Question: Explain the disease:
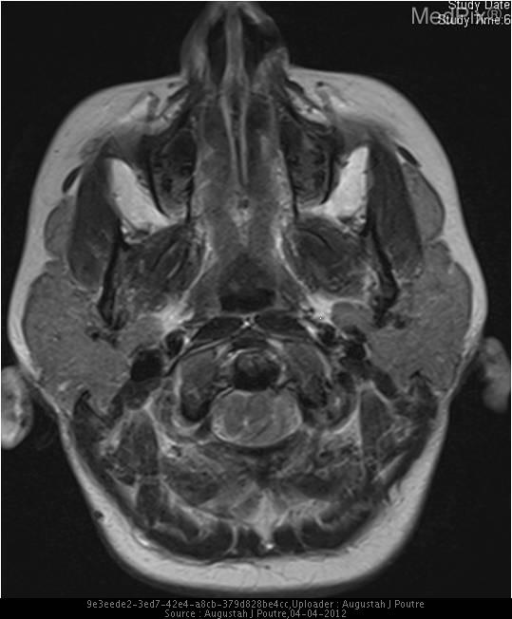
Answer: The disease is discussed as: The Chiari I formation (sometimes termed congenital tonsillar ectopia) that presents in adult patients is herniation of the cerebellar tonsils over 5mm below the line connecting the basion with the opisthion (the foramen magnum).  Several proposed causes are a small posterior fossa, disproportionate CSF absorption from subarachnoid spinal space, and cerebellar overgrowth.  It is commonly associated with syringohydromyelia 30-60% and hydrocephalus 20-25%.  Other associated defects include basilar invagination (25-50%), Klippel-Feil (5-10%), and atlantooccipital assimilation (1-5%).  Unlike the Chiari II formation, Chiari I formations are not associated with myelomeningoceles.

The diagnosis is based on the amount of herniation of the cerebellar tonsils into the foramen magnum and the patient’s age.  Up to age 10, at least 6mm is required for the diagnosis, at least 5mm for 10-30 years, and 4mm for greater than 30 years of age.